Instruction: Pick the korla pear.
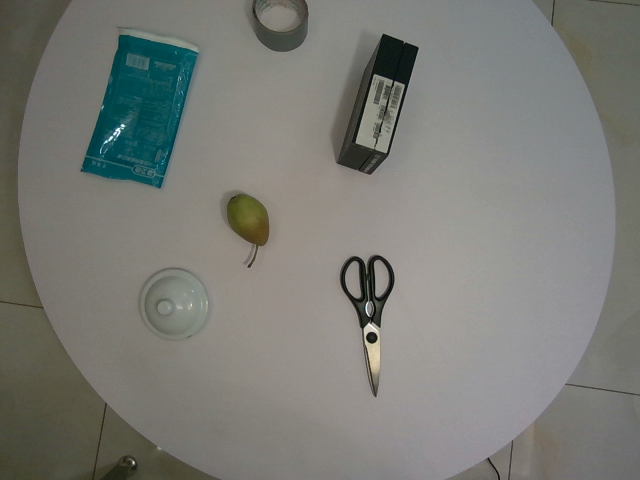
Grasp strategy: vertical